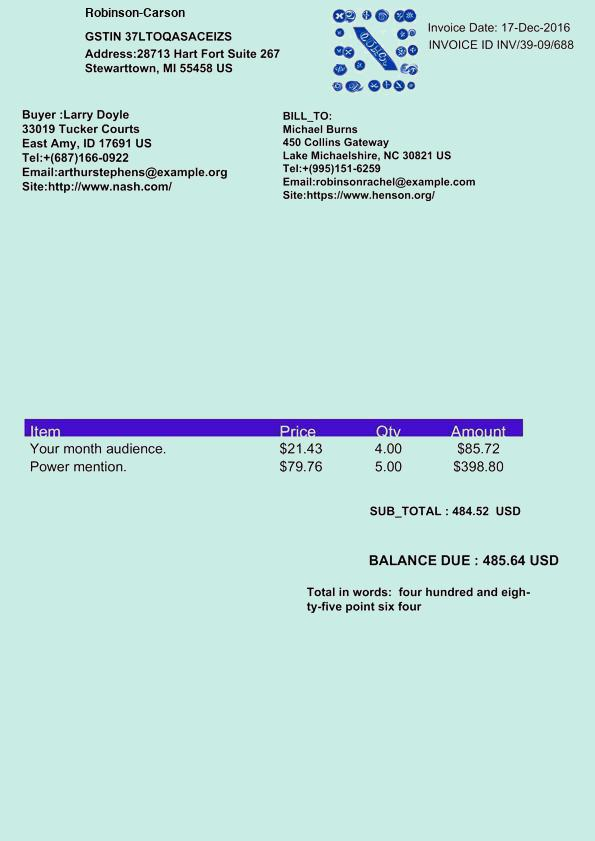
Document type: Invoice